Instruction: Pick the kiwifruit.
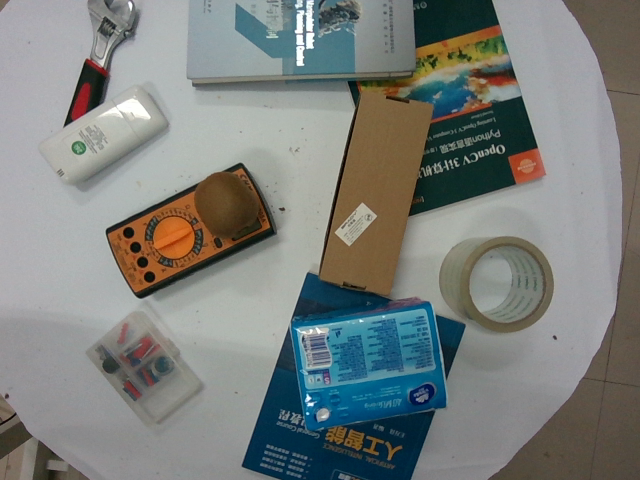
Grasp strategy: vertical